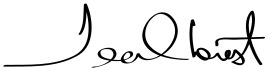
Signature of: jean charest